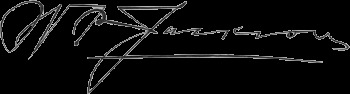
Signature of: william purnell jackson